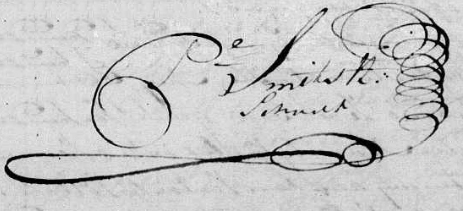
Signature of: pieter janszoon smits